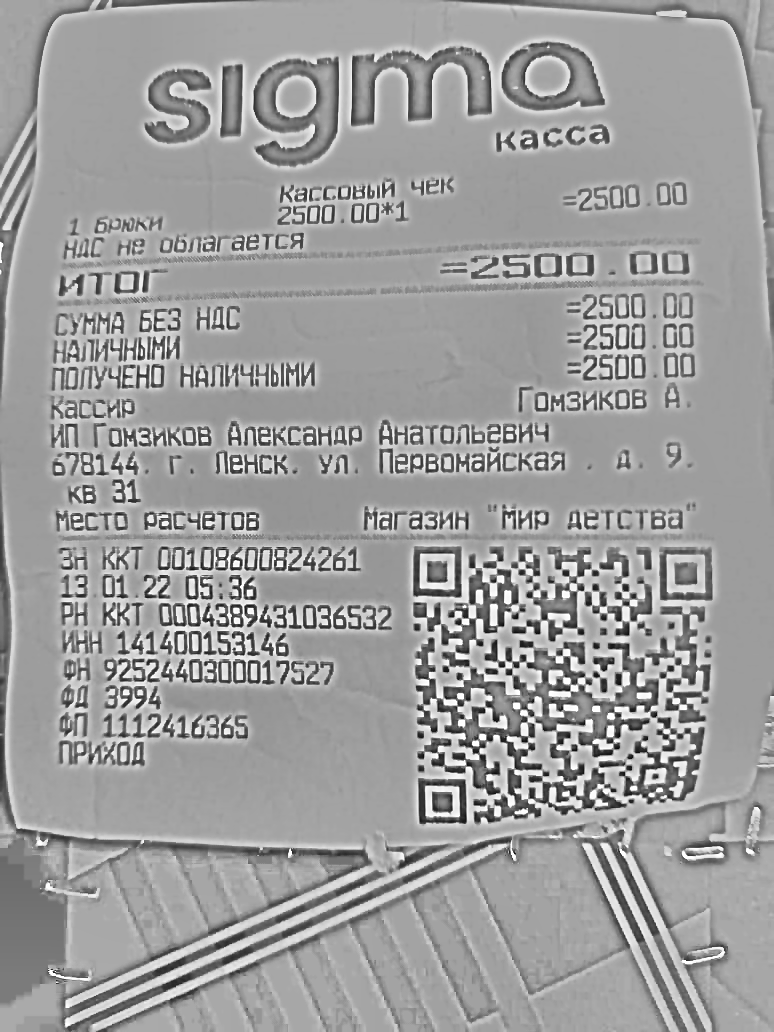
Продавец: ИП Гомзиков Александр Анатольевич
ИНН: 141400153146
Дата: 13.01.22
Товары: 1 блоки
Количество: 1.000
Цена: 2500.00
Сумма: 2500.00
Итого: 2500.00